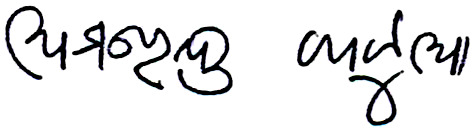
Signature of: amarendra khatua